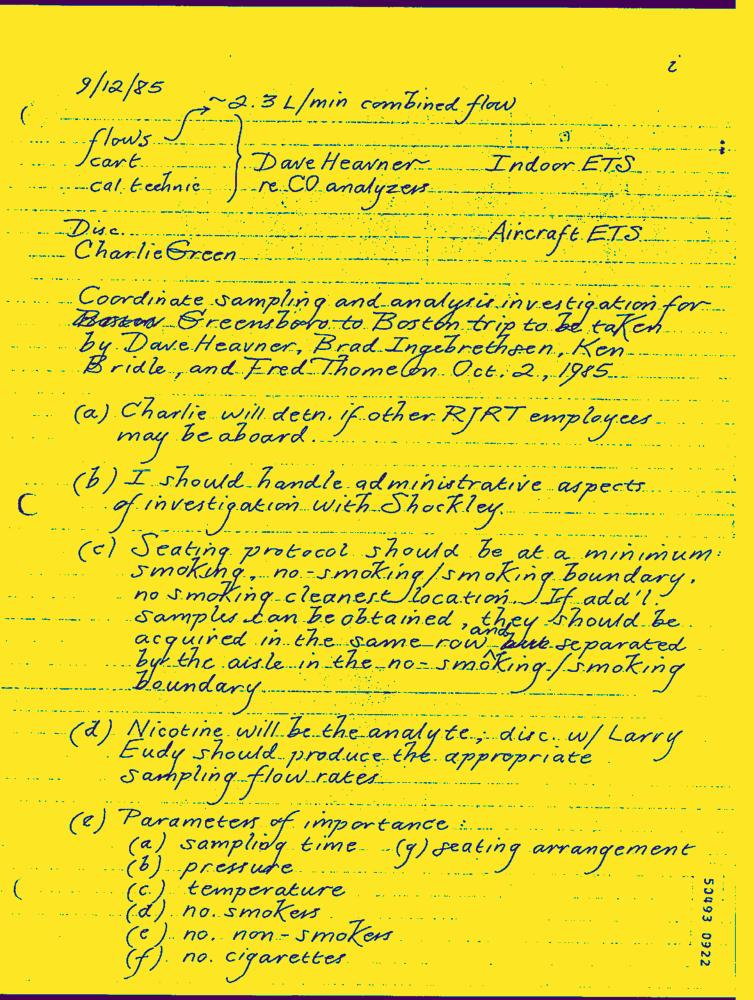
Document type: Hand-Written